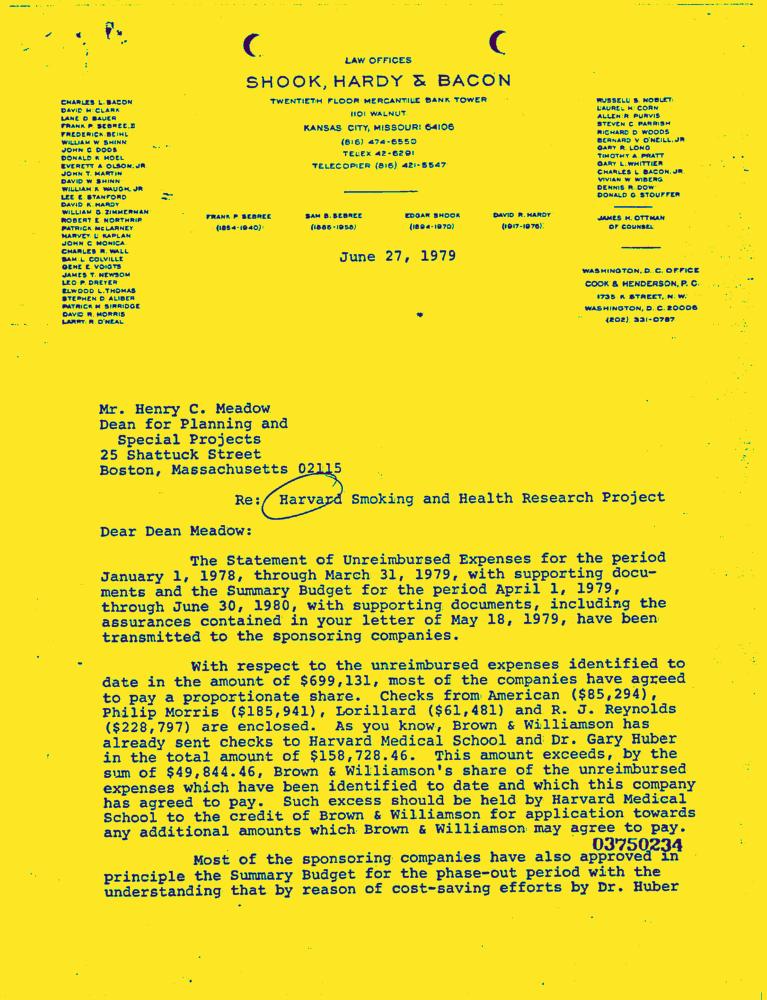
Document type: Letter-Doc